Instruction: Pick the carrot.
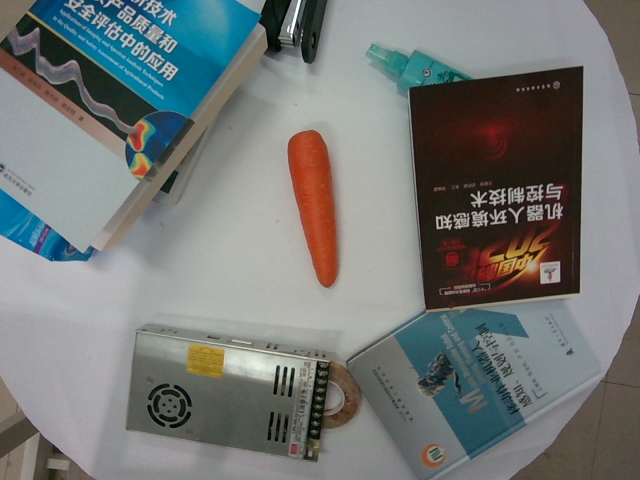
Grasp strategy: vertical